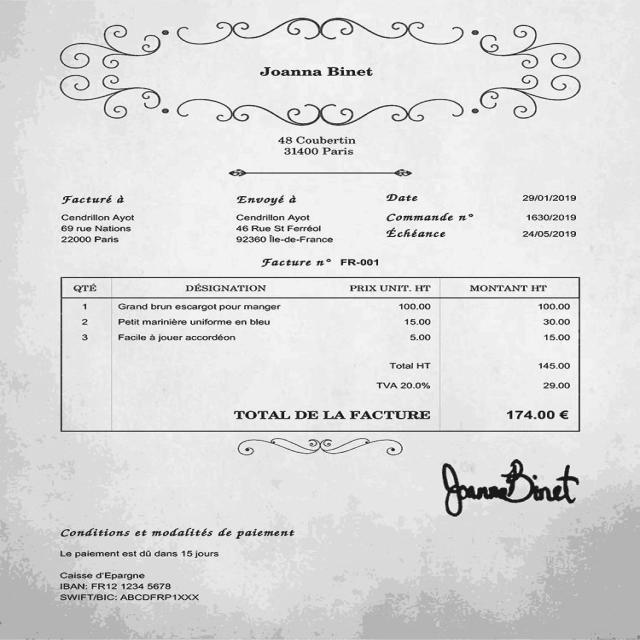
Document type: Invoice